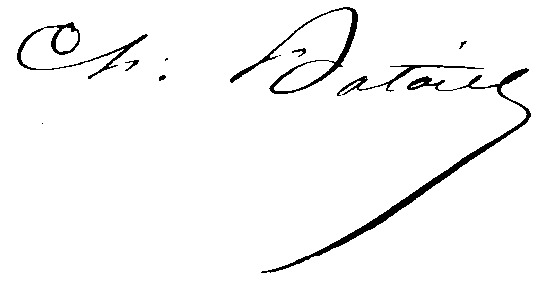
Signature of: charles bataille